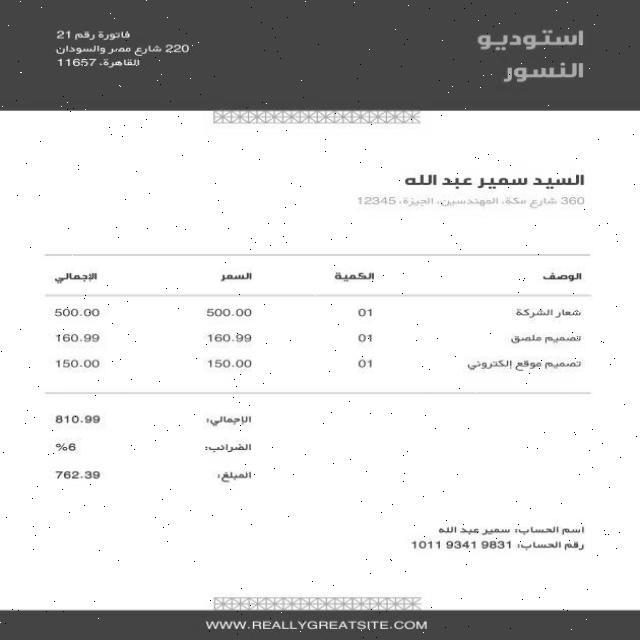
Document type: Invoice